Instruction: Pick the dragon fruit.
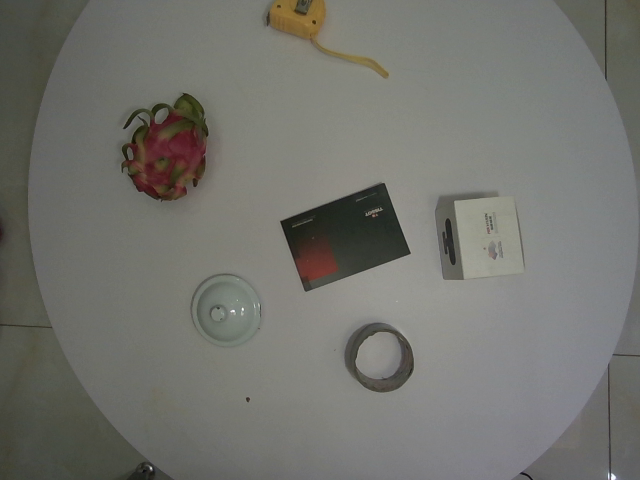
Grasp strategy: vertical